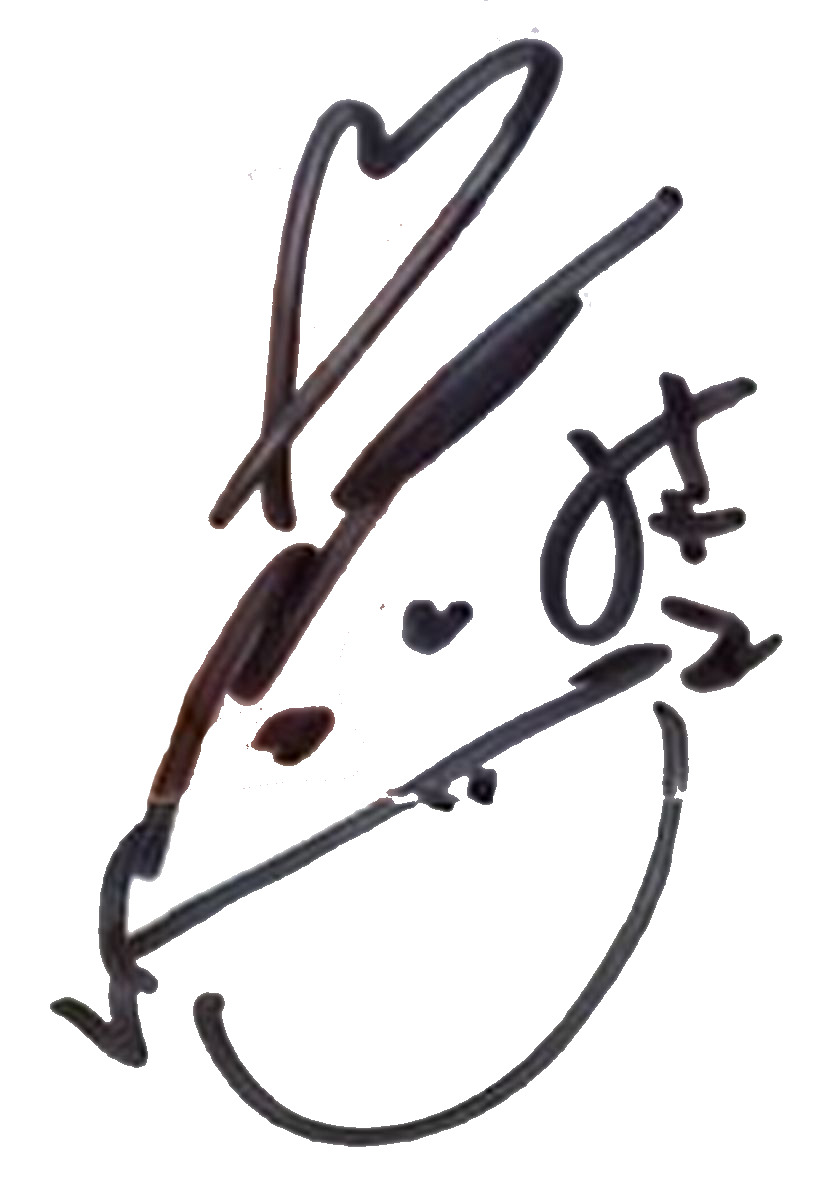
Signature of: misato maeda